Question: What is the suspected problem?
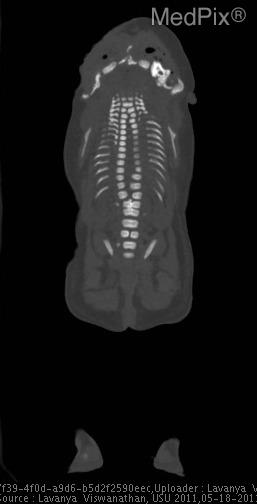
Answer: The findings suggest •  Duplication of facial structures (eyes, teeth)
•  Cleft with partial duplication of vertebrae (L1)
•  Absence of spinal cord and brain
•  Enlarged liver, distorting abdominal and thoracic structures
•  Congenital diaphragmatic hernia (lack of normal lung tissue found on autopsy). Duplication of facial structures (eyes, teeth).
Cleft with partial duplication of vertebrae („?L1).
Absence of spinal cord and brain.
Enlarged liver, distorting abdominal and thoracic structures.
Congenital diaphragmatic hernia (lack of normal lung tissue found on autopsy). The patient might have a history of Young primigravida (G1P0) with uncomplicated pregnancy.  Previous US (not known when) reported as “no abnormalities”.  Returns to clinic, and now US fails to show heartbeat..